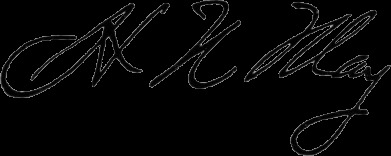
Signature of: horatio n may